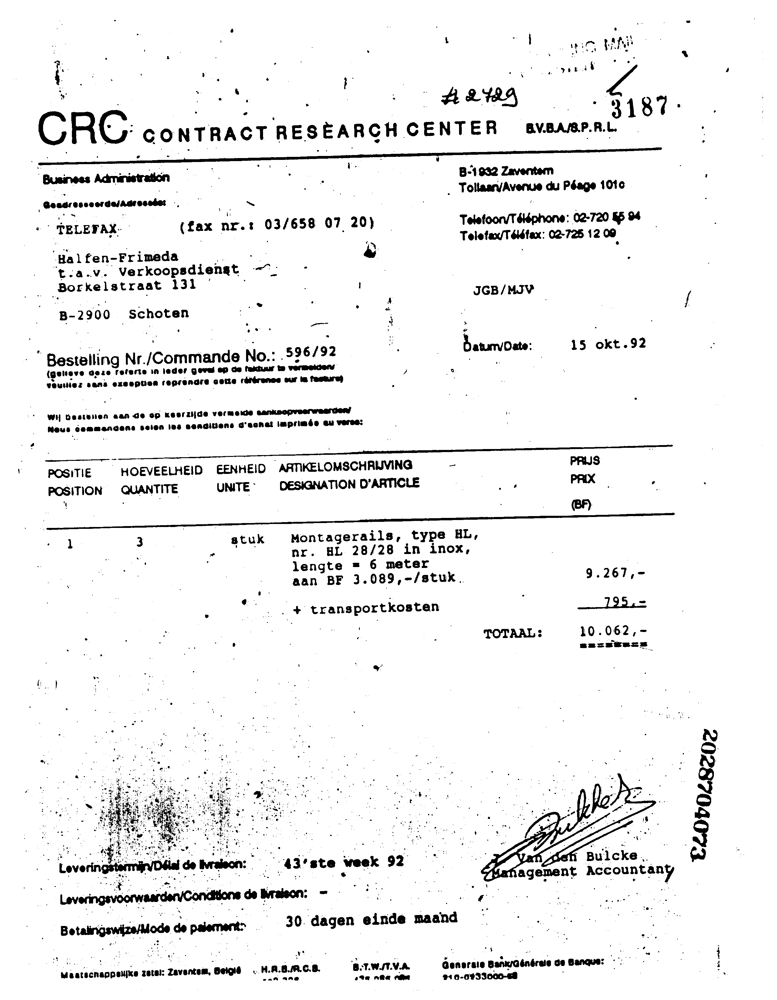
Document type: Invoice